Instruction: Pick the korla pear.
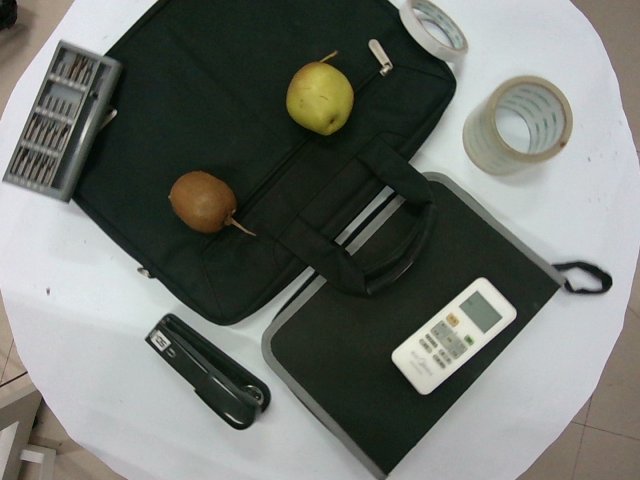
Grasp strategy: vertical